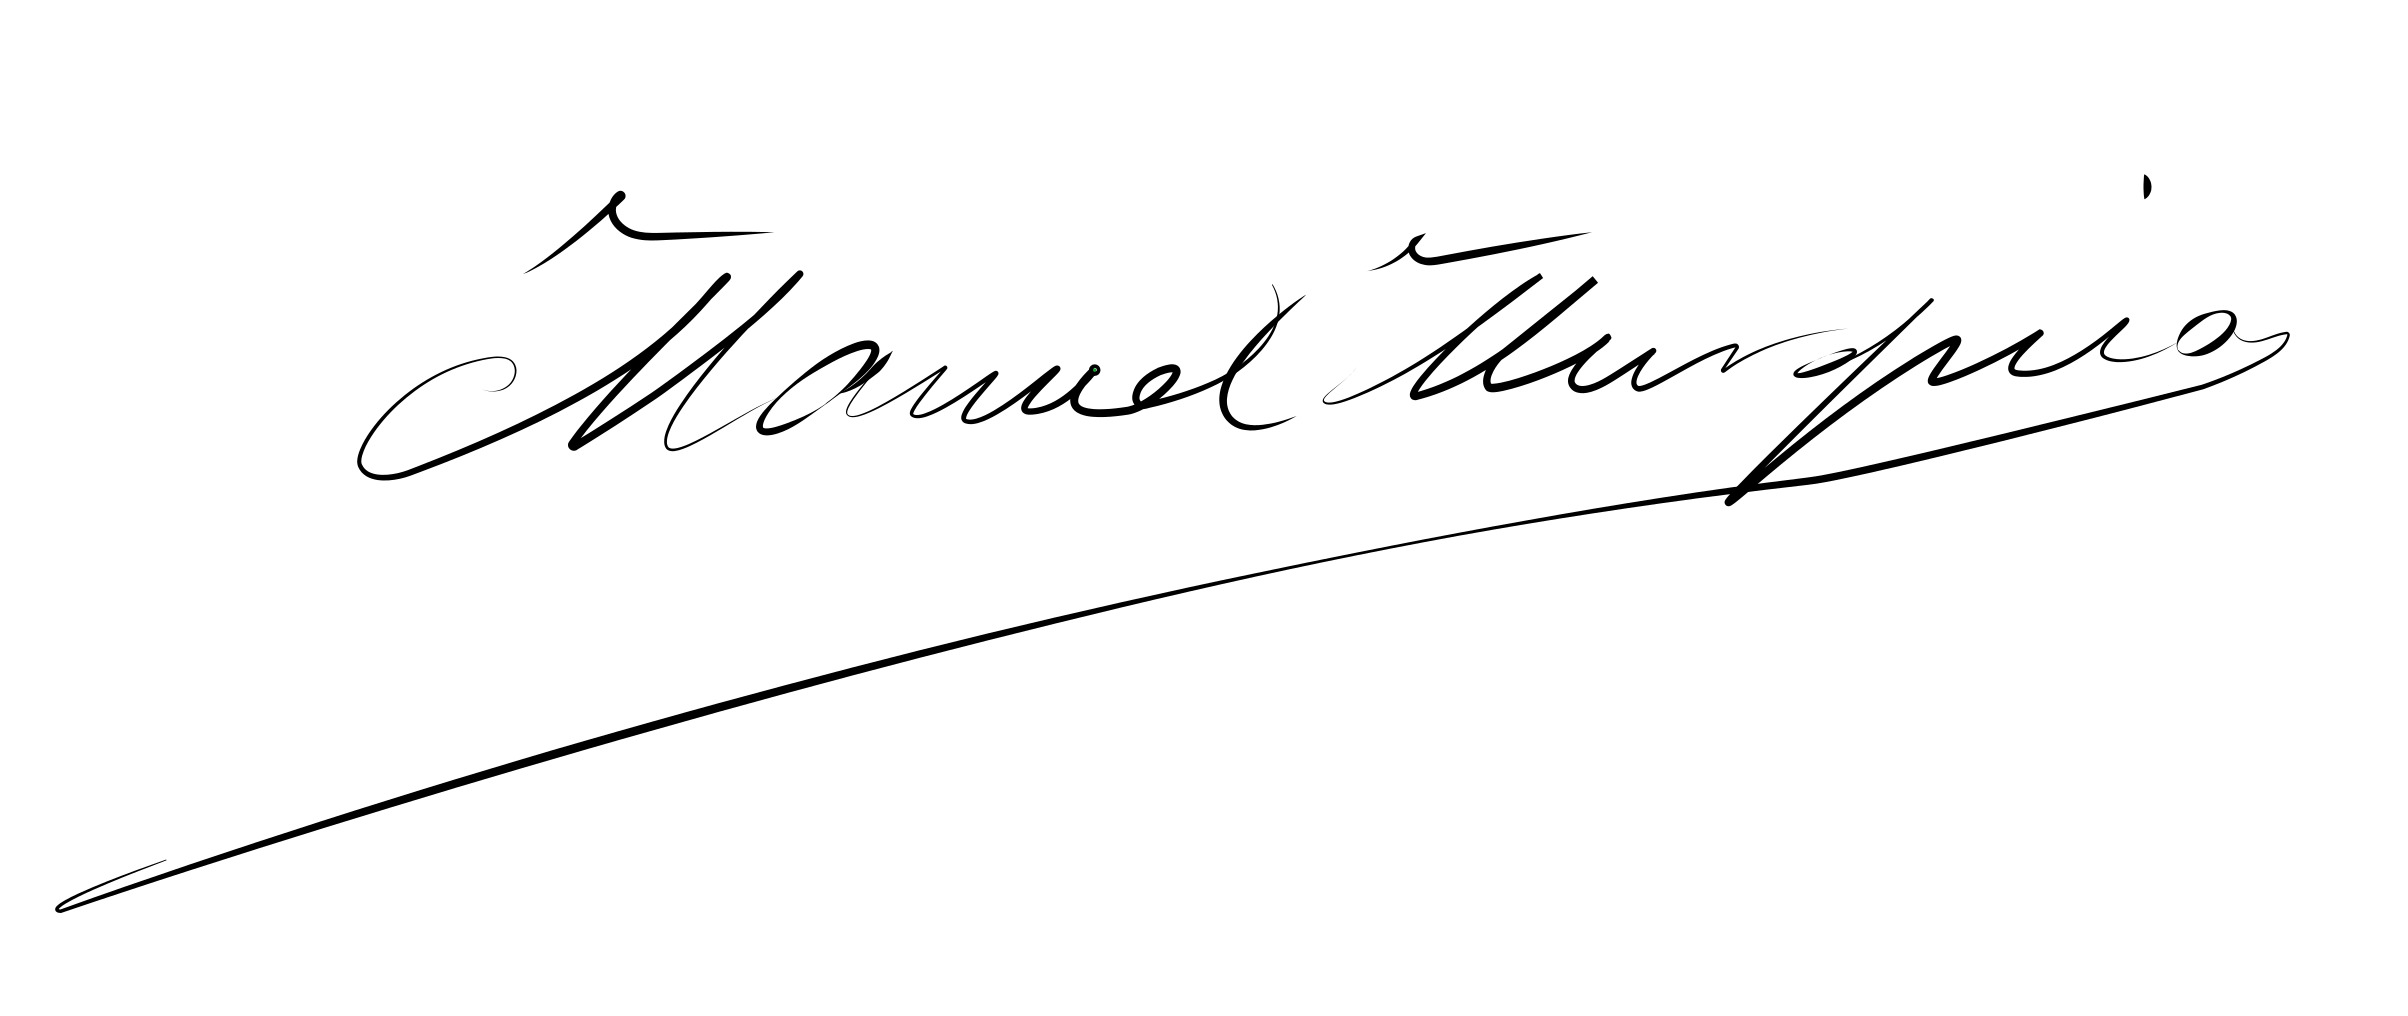
Signature of: manuel murguía